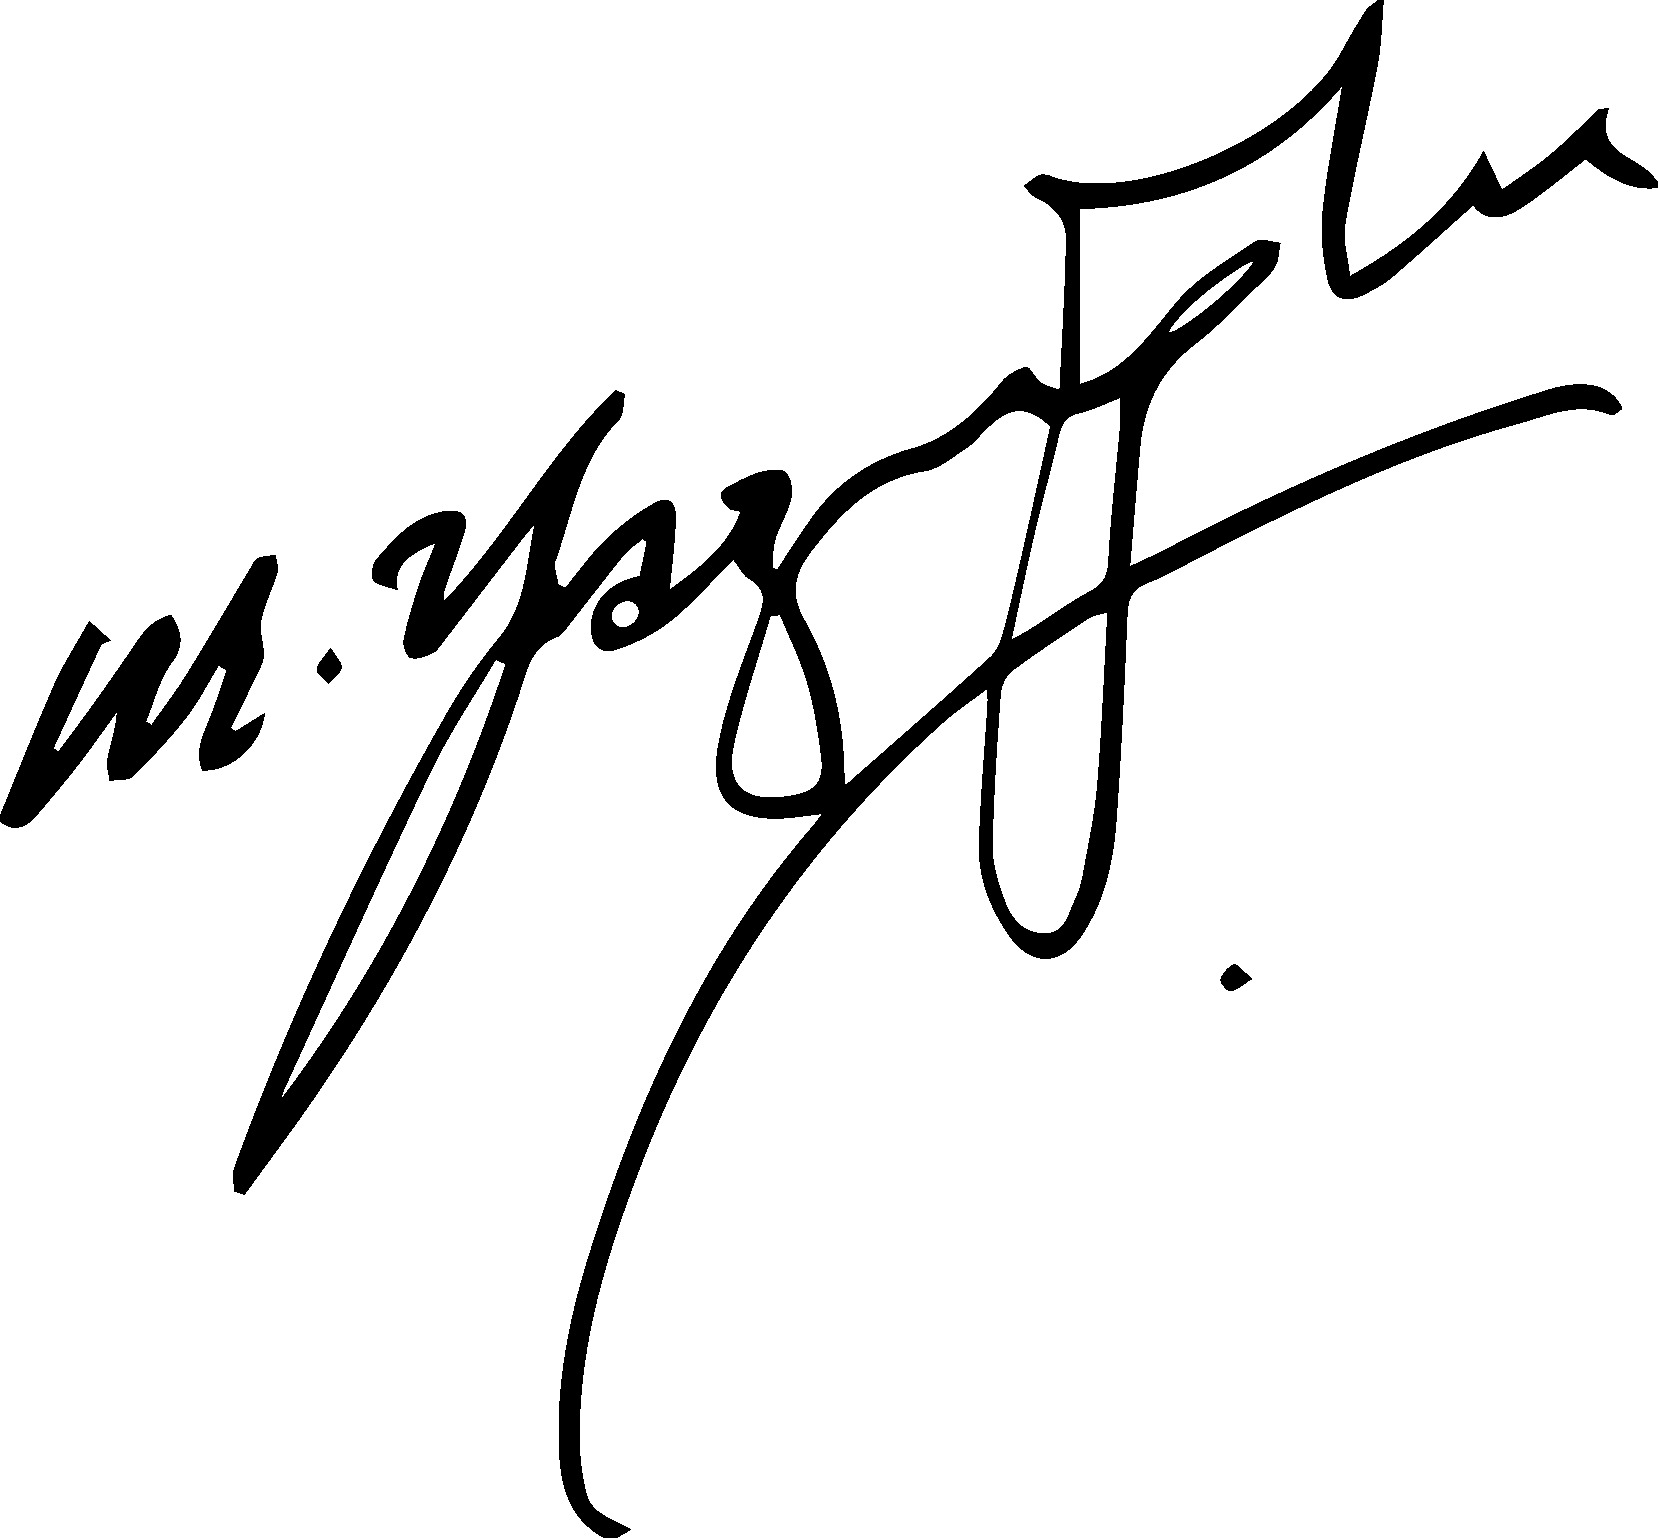
Signature of: muhsin yazıcıoğlu